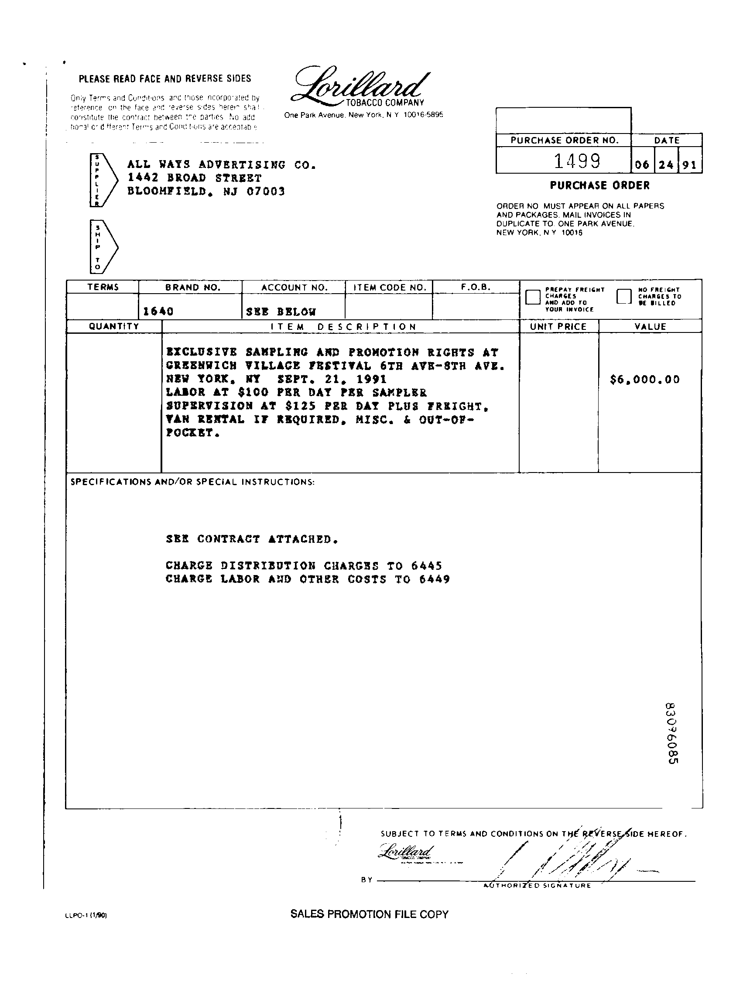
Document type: Invoice